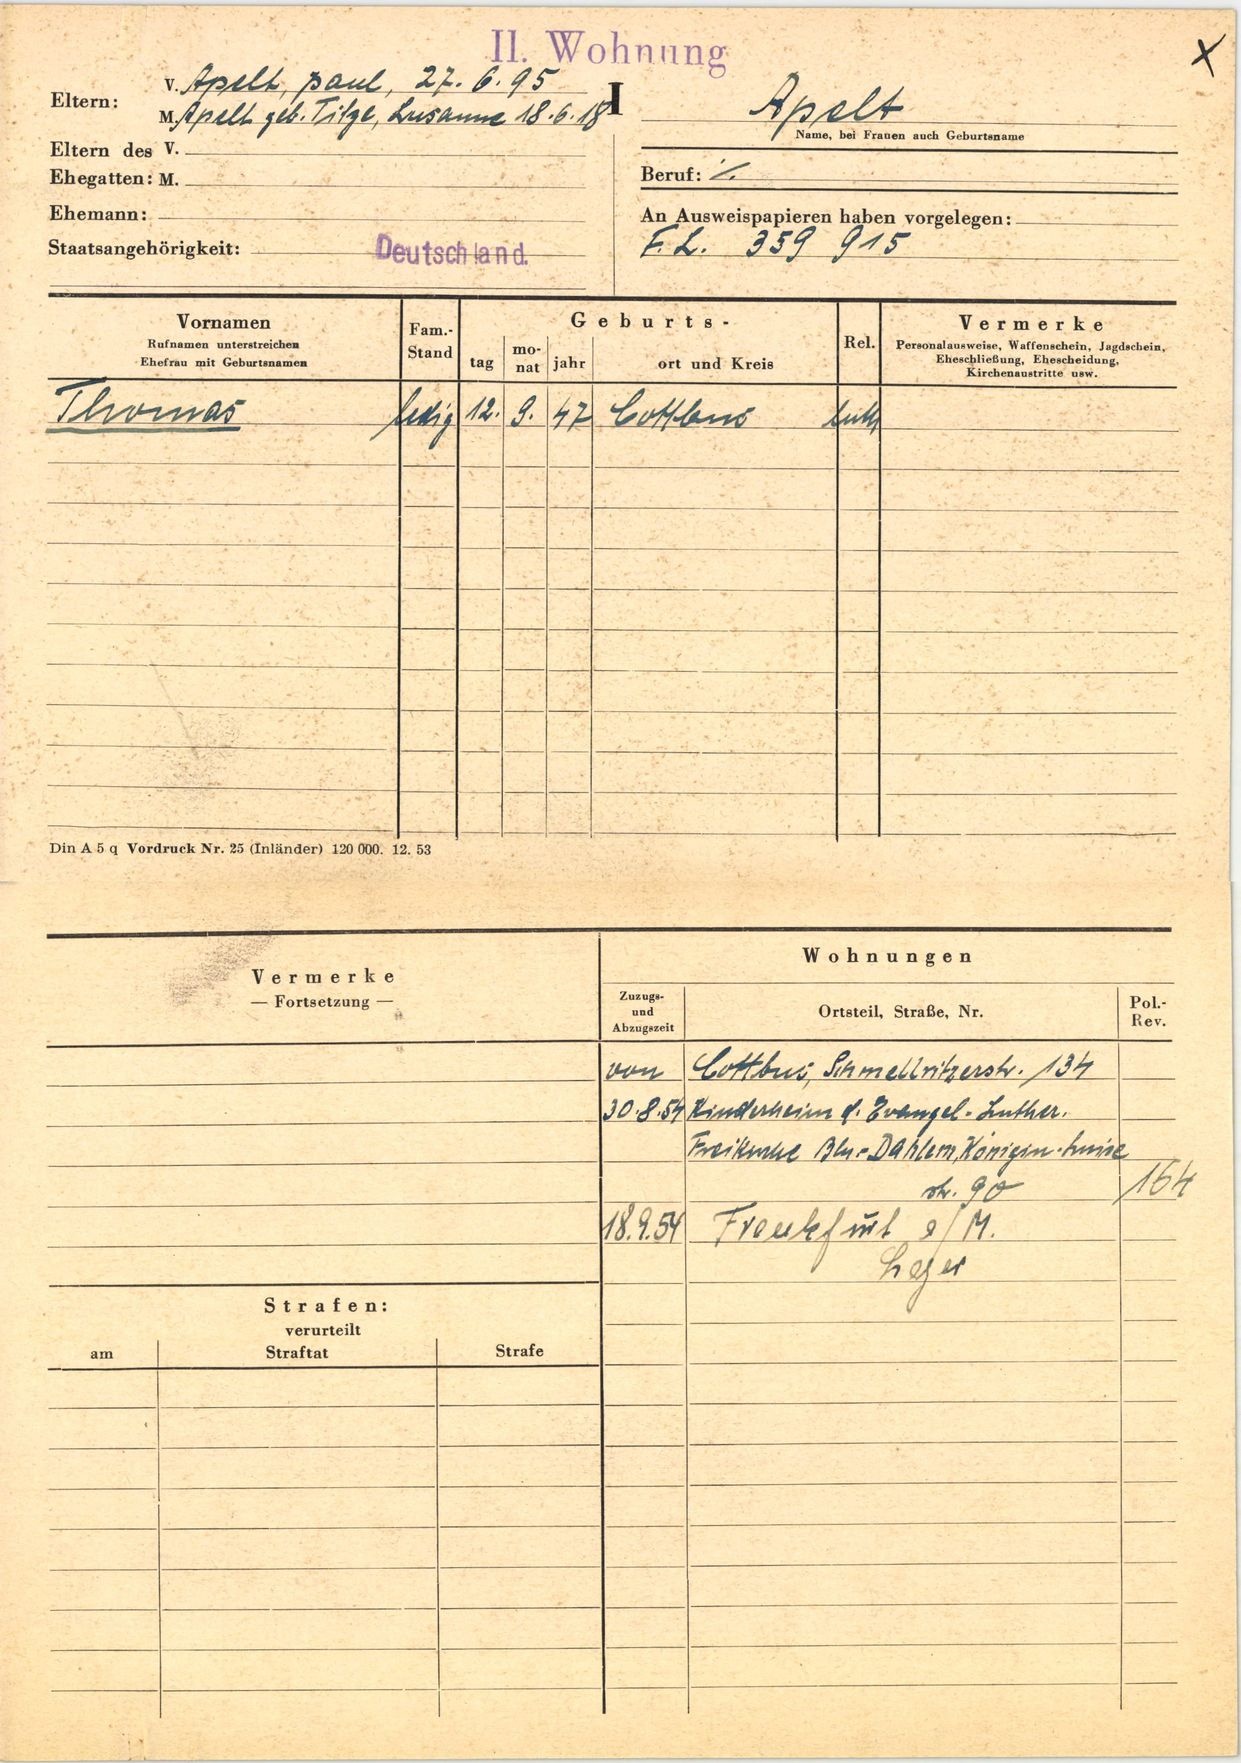
Apelt